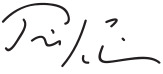
Signature of: tim kaine